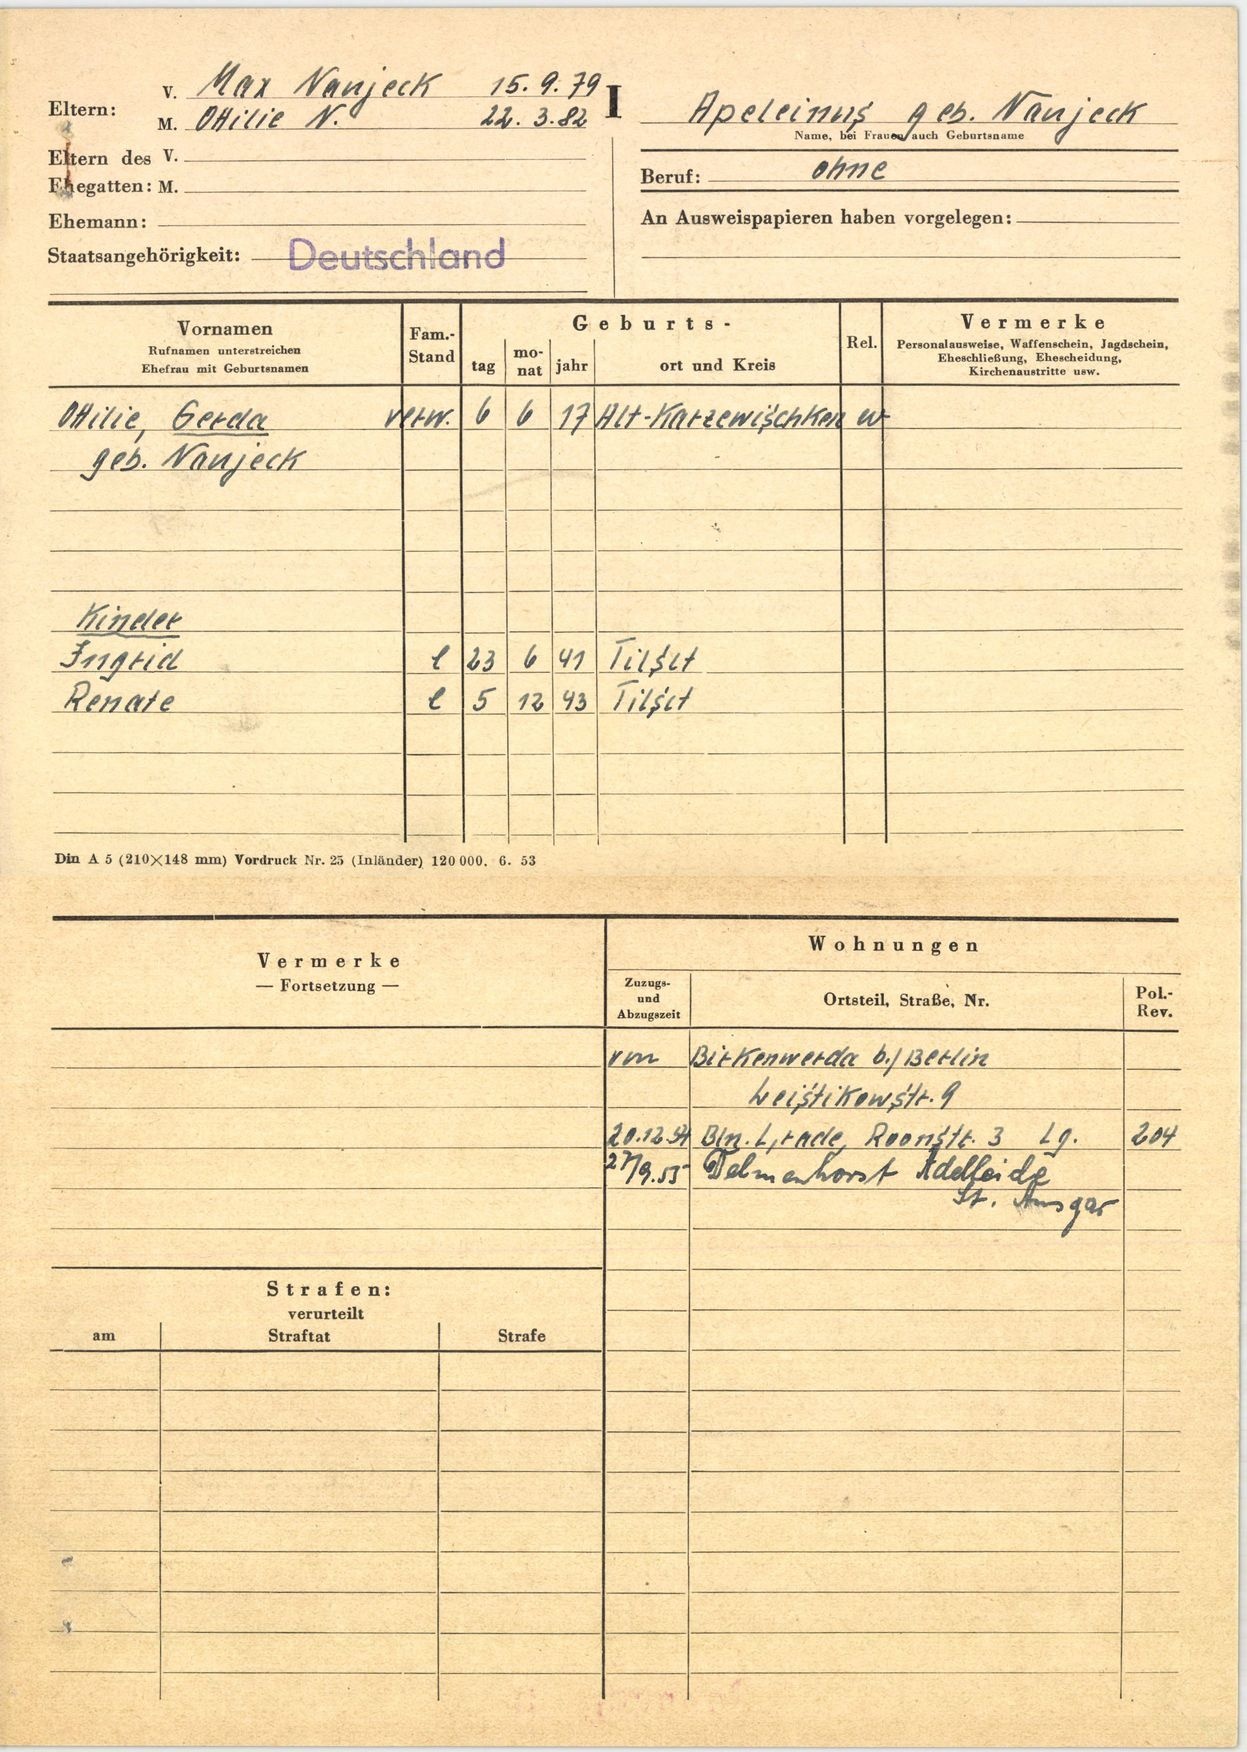
Apeleinus geb. nanjeck